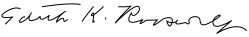
Signature of: edith roosevelt